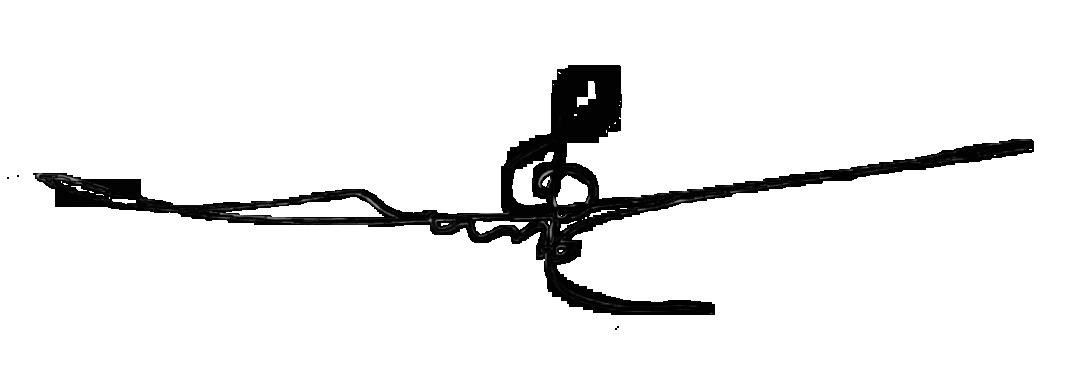
Signature of: kambiz roshan ravan